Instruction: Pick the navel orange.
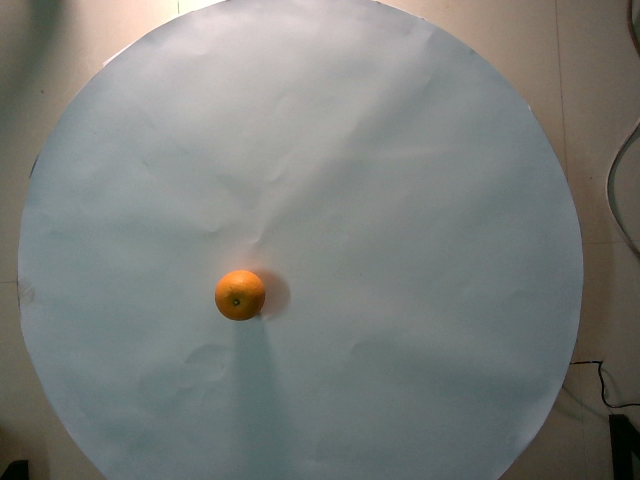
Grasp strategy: vertical